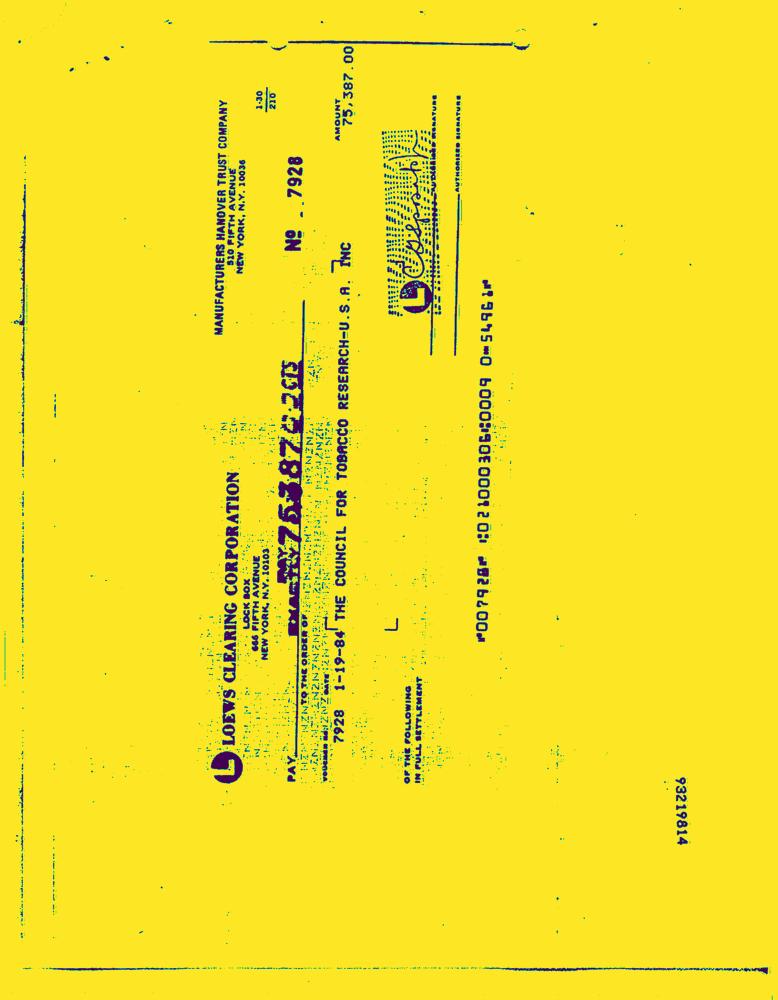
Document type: Invoice-Doc